Question: Explain the disease:
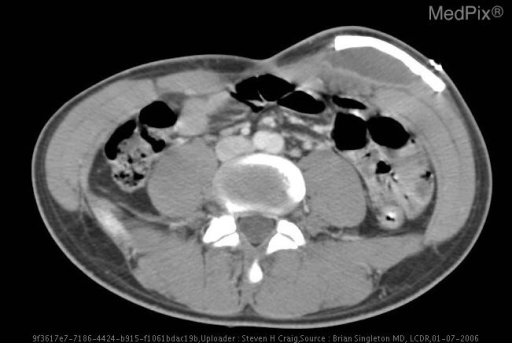
Answer: The disease is discussed as: Decompressive craniectomy is a neurosurgical procedure aimed at relieving elevated intra-cranial pressure (ICP) by removing the patient’s rigid skull1.  Decompressive craniectomy is a surgical option for the treatment of ICP in cases where medical management fails and in acute severe traumatic brain injury. The surgery alone has been shown to reduce ICP by 15% and up to 70% if the surgeon opens the dura2.  More than 40,000 cranial surgeries are performed in the United States each year.  The most frequent principle diagnosis in patients receiving such surgeries is subdural hemorrhage3.
   Upon resolution of the intra-cranial hypertension, a cranioplasty is performed to close the hole in the skull.  There are a number of suitable materials that can be used for this purpose and one of the more common materials is the patient’s own bone flap (removed segment of skull).  This option is cost-effective, strong, immunologically compatible with the host, and yields the best cosmetic result.
   Several techniques for preserving the bone flap exist to include freezing, placement in storage solutions, and placement in the subcutaneous tissue of the patient’s abdominal wall.  Placement in the patient’s abdominal wall minimizes the risk of plate loss and maintains the sterility of the plate.  Additionally, host bone contains osteoinductive factors which stimulate the maturation of chondroblasts and osteoblasts.  Freezing, irradiation, and storage solutions inactivate these factors leading to bone resorption and impaired healing.  Placing the bone flap in the abdominal wall allows these factors to remain active and eliminates bone resorption1.